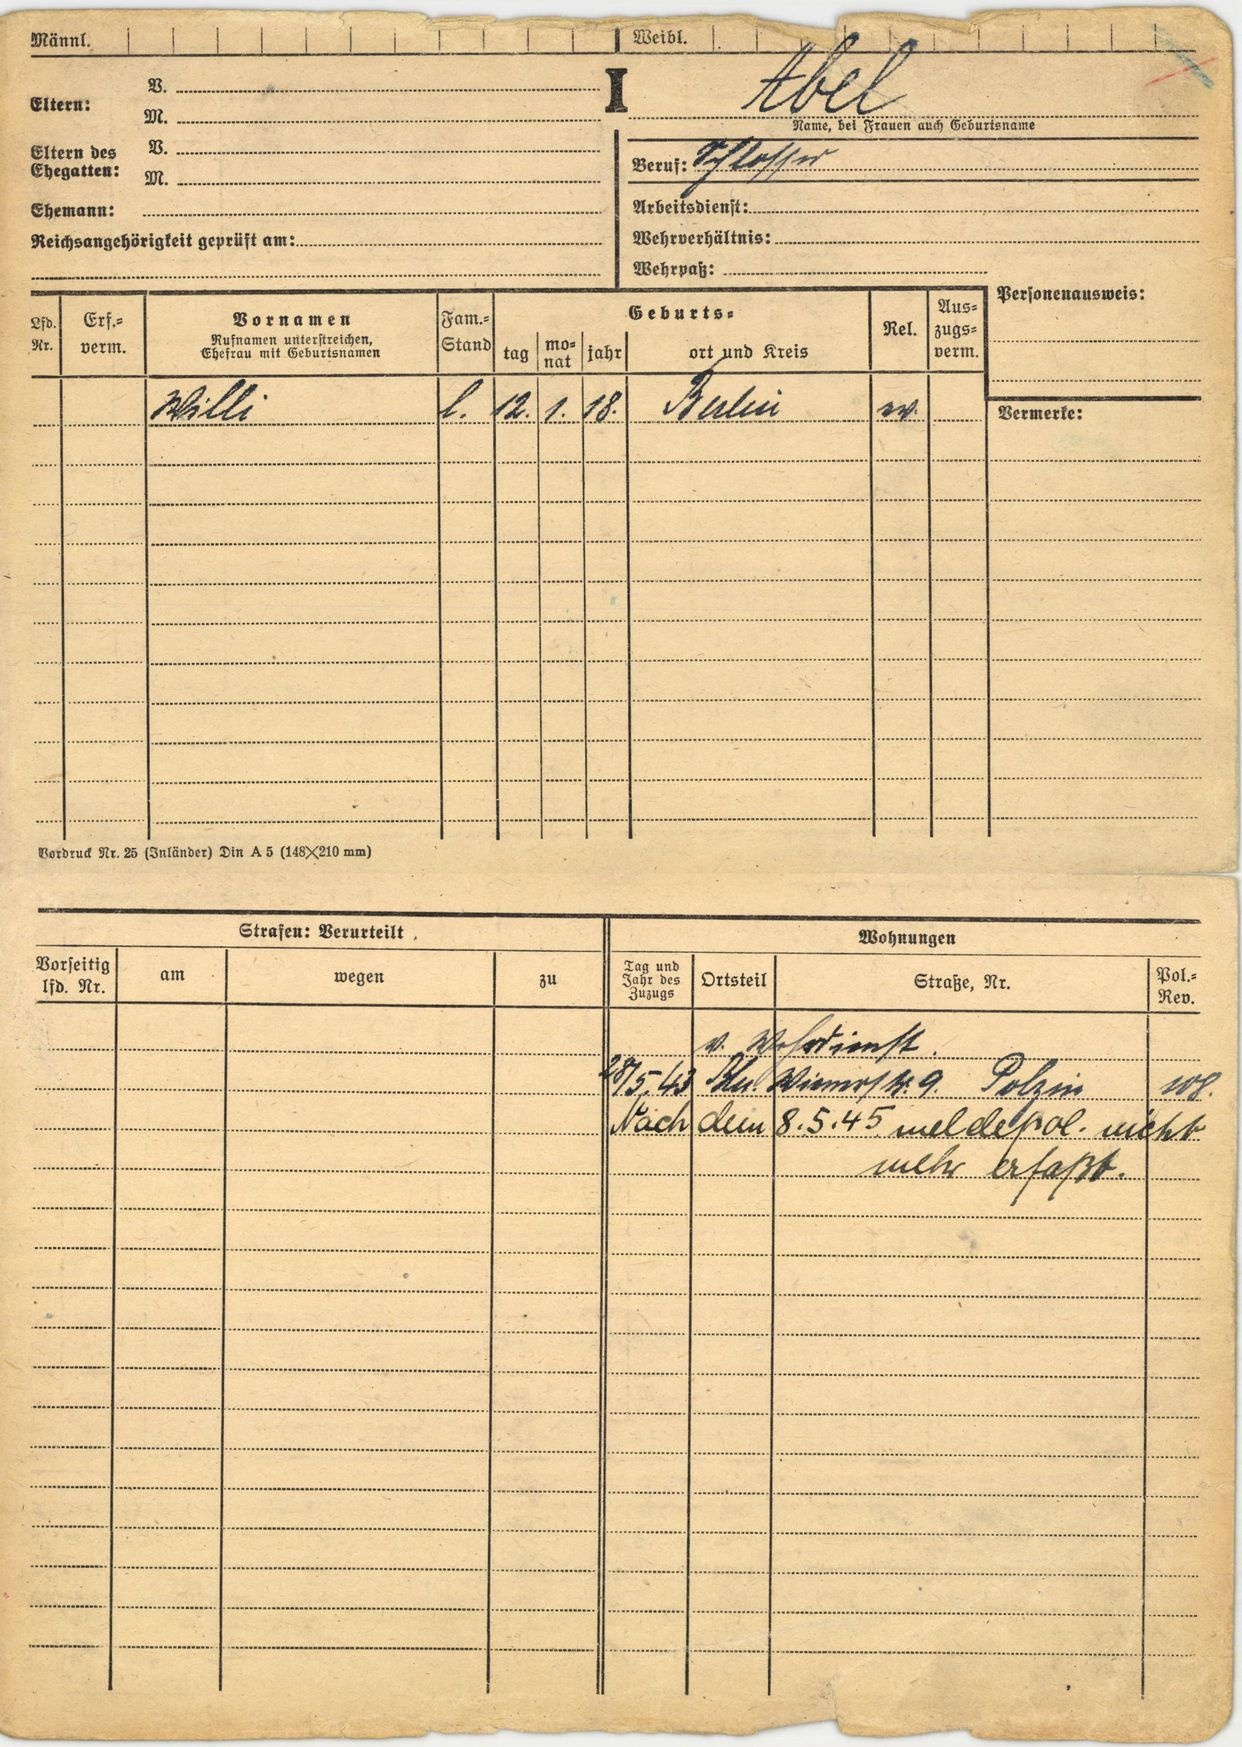
Abel